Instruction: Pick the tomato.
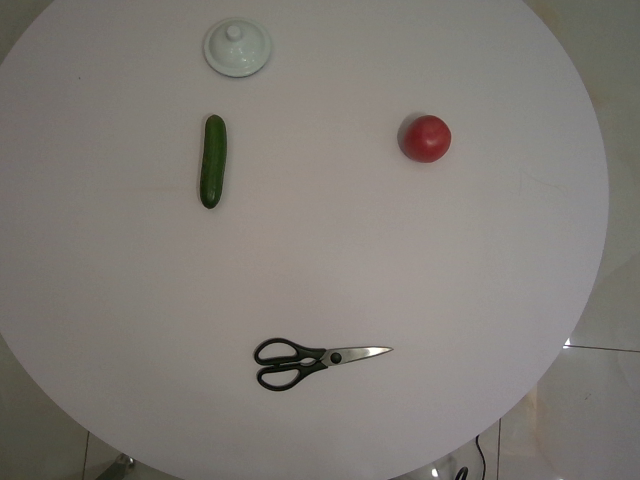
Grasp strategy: vertical